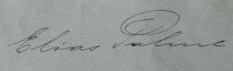
Signature of: elias palme